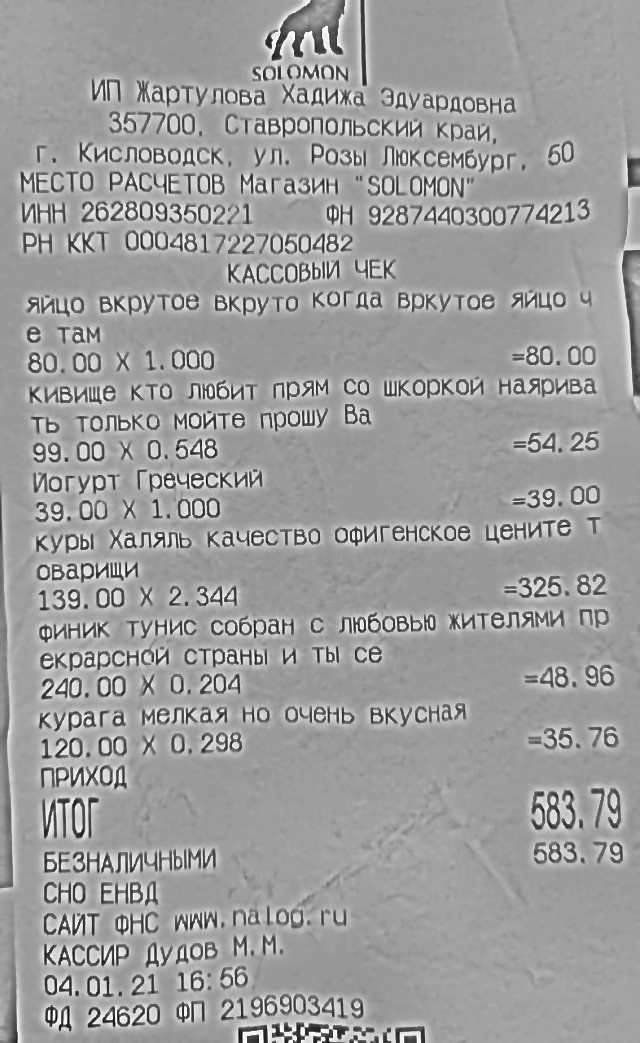
Продавец: ИП Жартулова Хадижа Эдуардовна
ИНН: 262809350221
Дата: 04.01.21
Товары: ЯЩО ВКРУТОЕ ВКРУТО КОГДА ВКРУТОЕ ЯЩО ЧЕ ТАМ; КИВШЕ КТО ЛЮБИТ ПРЯМ СО ШКОРКОЙ НАЯРИВА ТЬ ТОЛЬКО МОЙТЕ ПРОШУ ВА; ЙОГУРТ ГРЕЧЕСКИЙ; КУРЫ ХАЛЯЛЬ КАЧЕСТВО ОФИГЕНСКОЕ ЦЕНИТЕ Т ОВАРИЩИ; ФИНИК ТУНИС СОБРАН С ЛЮБОВЬЮ ЖИТЕЛЯМИ ПР ЕКРАРСНОЙ СТРАНЫ И ТЫ СЕ; КУРАГА МЕЛКАЯ НО ОЧЕНЬ ВКУСНАЯ
Количество: 1.000; 0.548; 1.000; 2.344; 0.204; 0.298
Цена: 80.00; 99.00; 39.00; 139.00; 240.00; 120.00
Сумма: 80.00; 54.25; 39.00; 325.82; 48.96; 35.76
Итого: 583.79